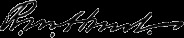
Signature of: richard morris hunt